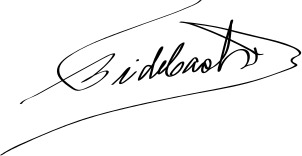
Signature of: fidel castro